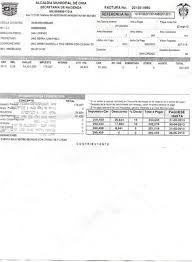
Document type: Invoice